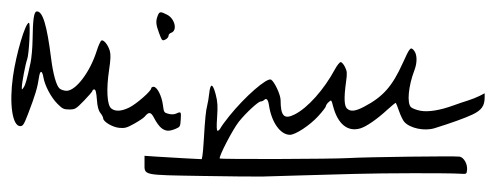
Signature of: miquel iceta i llorens